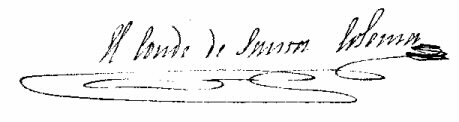
Signature of: juan bautista de queralt y silva